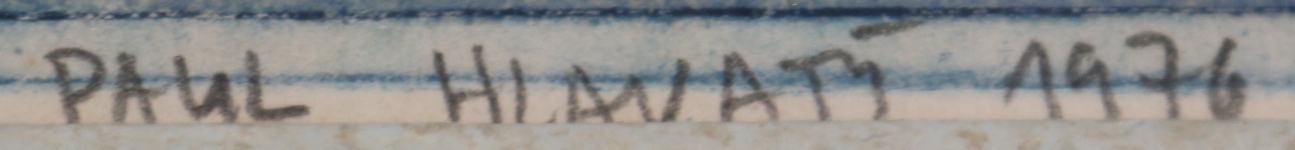
Signature of: pavel hlavatý